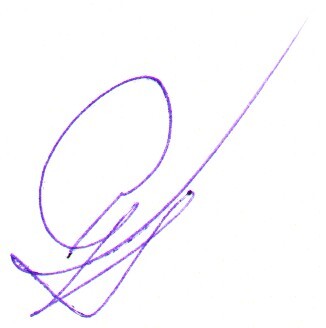
Signature of: constantine suhenko